Question: What is the potential diagnosis?
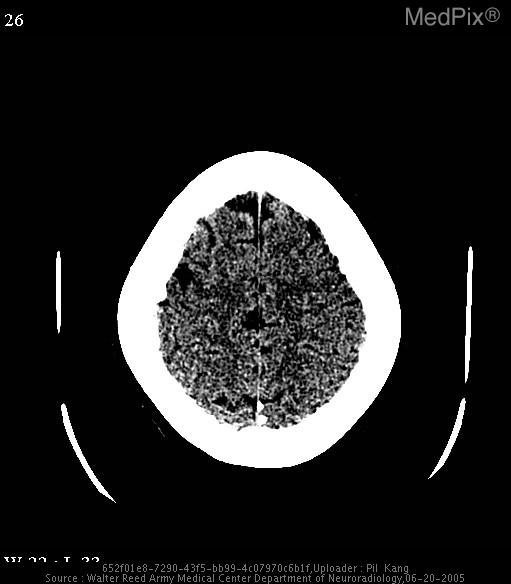
Answer: The possible diagnosis includes acute infarct.